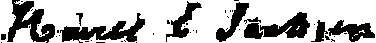
Signature of: howell edmunds jackson